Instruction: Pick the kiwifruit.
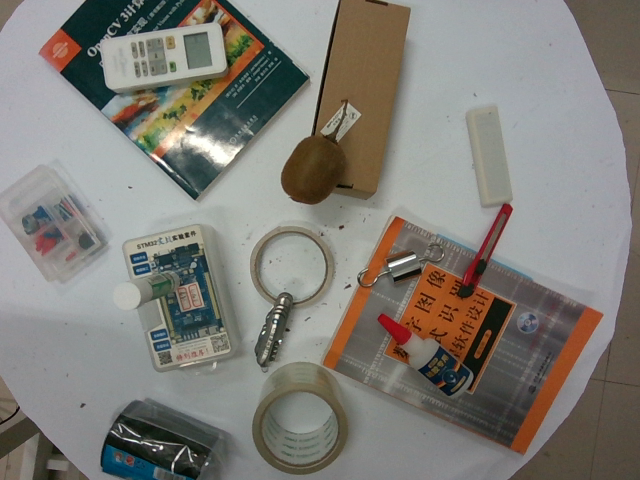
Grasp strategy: vertical